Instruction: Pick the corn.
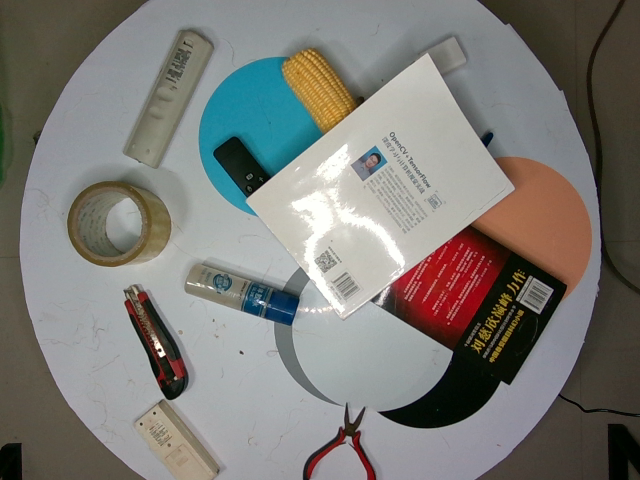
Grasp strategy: vertical